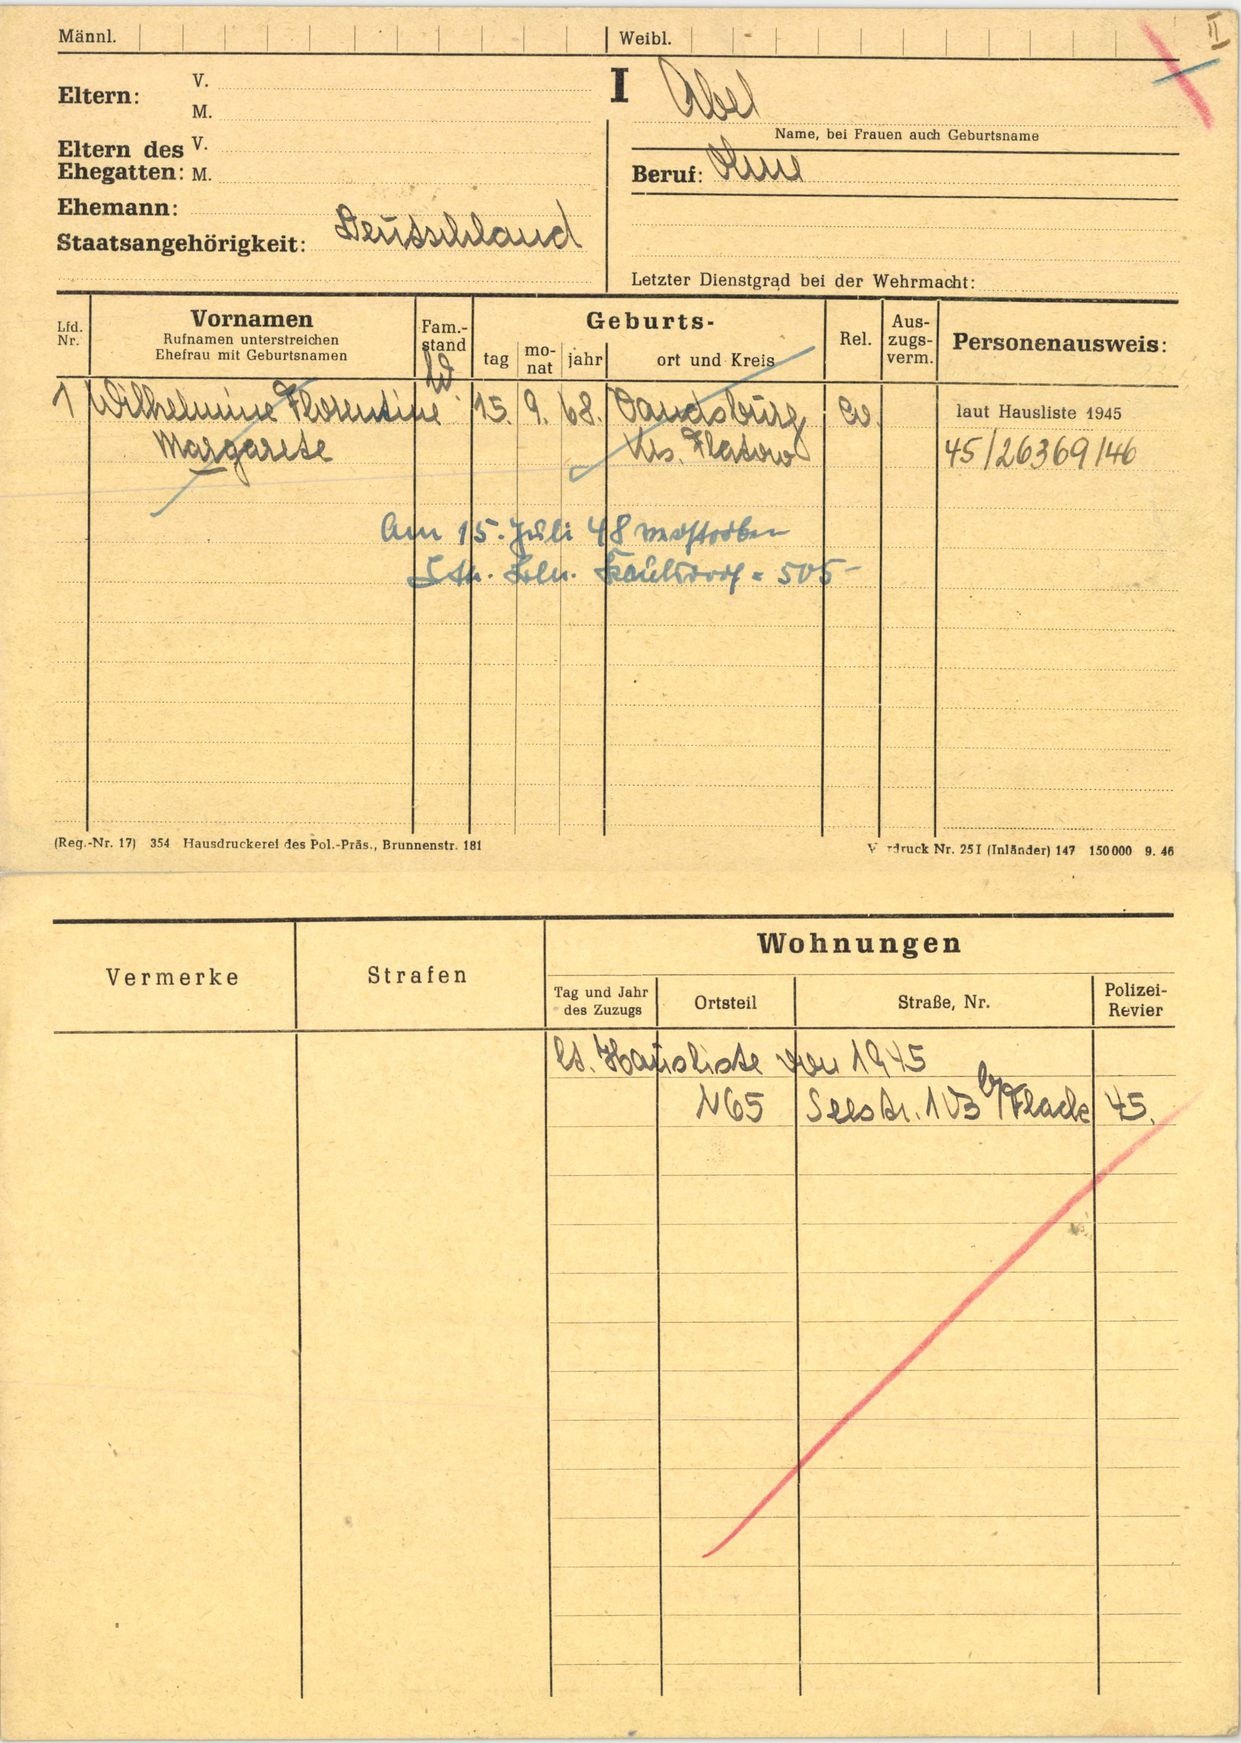
Abel